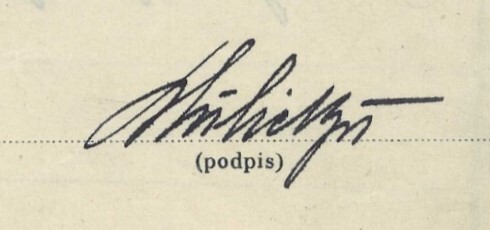
Signature of: stanisław culic